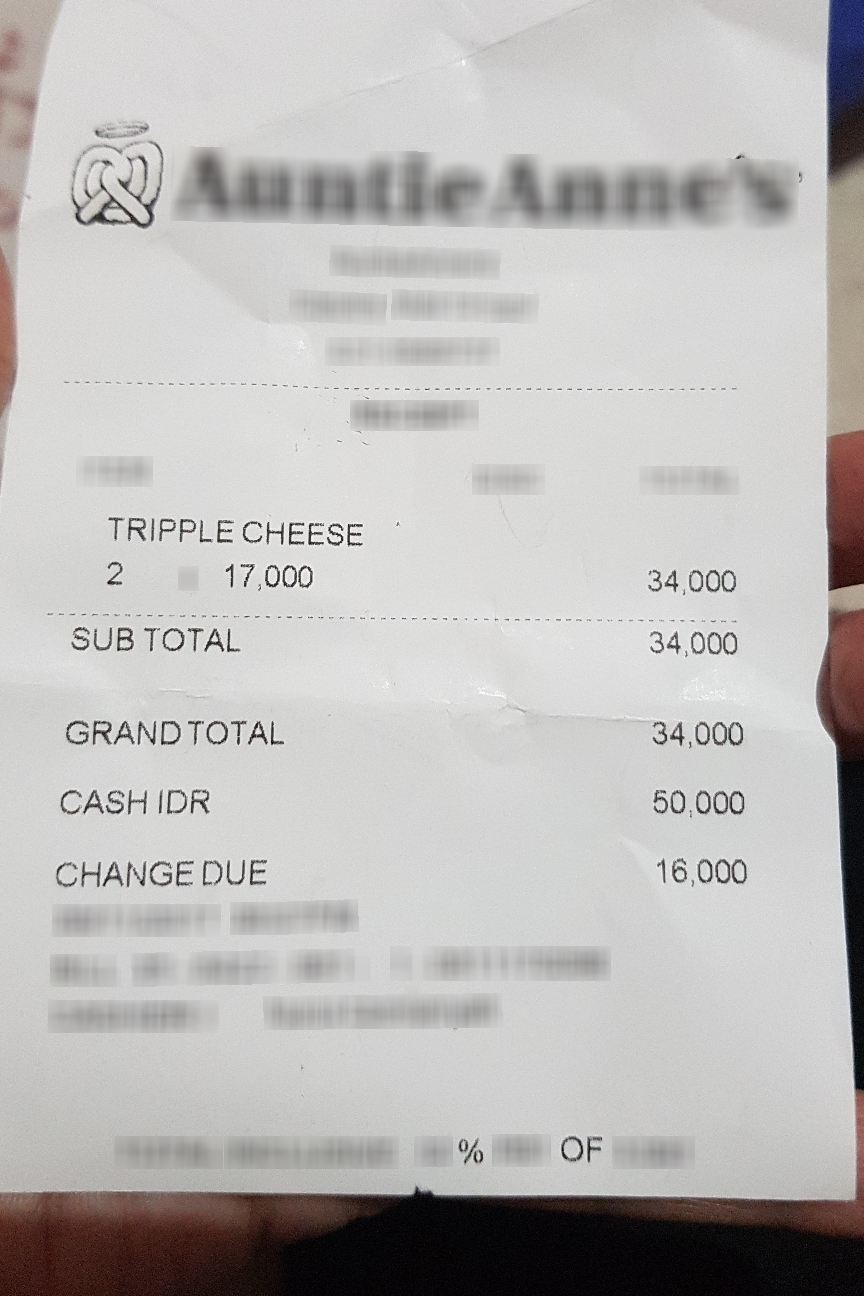
Number of items: 4
Subtotal: 34,000
Total: 34,000
OCR text regions:
text: GRAND TOTAL
text: 34,000
text: CASH
text: IDR
text: 50,000
text: CHANGE
text: DUE
text: 16,000
text: SUB TOTAL
text: 34,000
text: TRIPPLE
text: CHEESE
text: 2
text: 17,000
text: 34,000